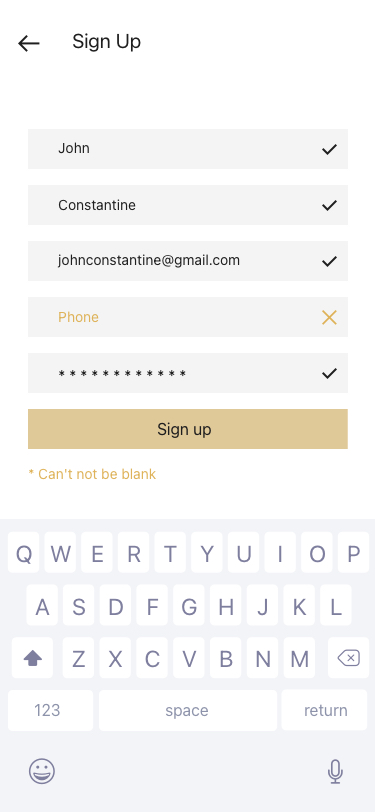
Text in this UI design:
johnconstantine@gmail.com
Phone
John
Constantine
*
*
*
*
*
*
*
*
*
*
*
*
Sign up
* Can't not be blank
Sign Up
return
space
123
M
N
B
V
C
X
Z
L
K
J
H
G
F
D
S
A
P
O
I
U
Y
T
R
E
W
Q